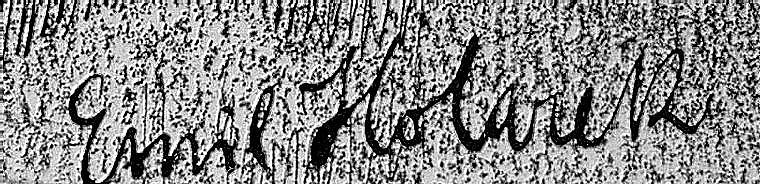
Signature of: emil holárek